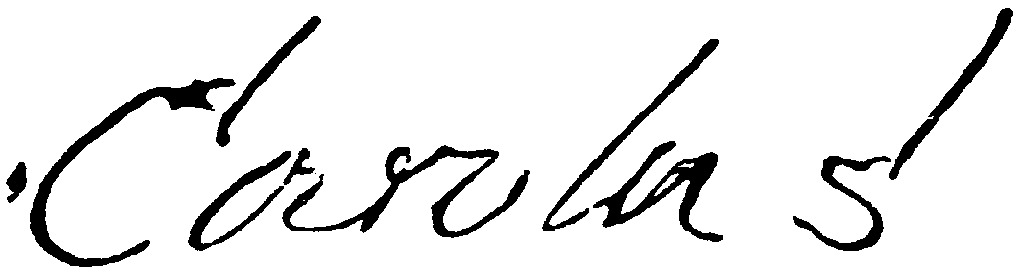
Signature of: carl xii of sweden